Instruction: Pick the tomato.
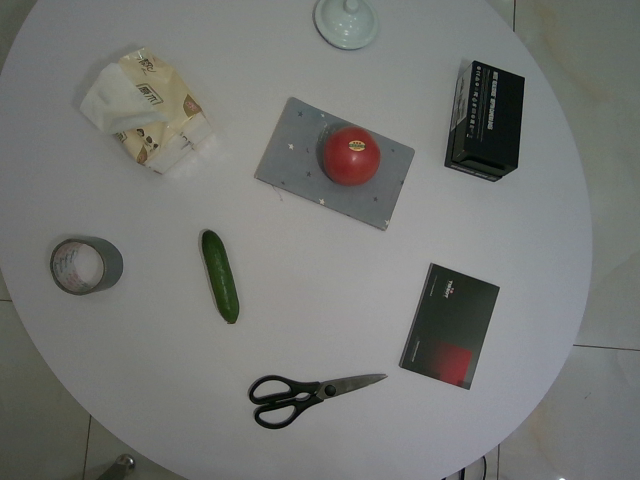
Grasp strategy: vertical